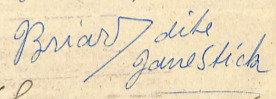
Signature of: jane stick